Question: In what way does the history help explain the case?
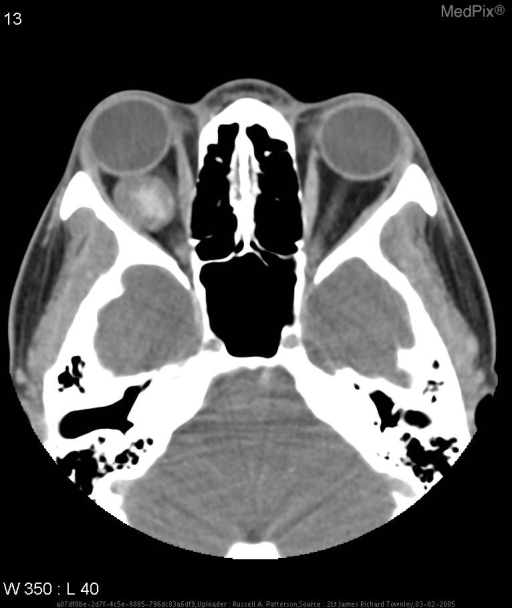
Answer: The patient's history of 41-year-old female bulging eye is key in understanding the case.